Question: Can you provide the account number mentioned in the document?
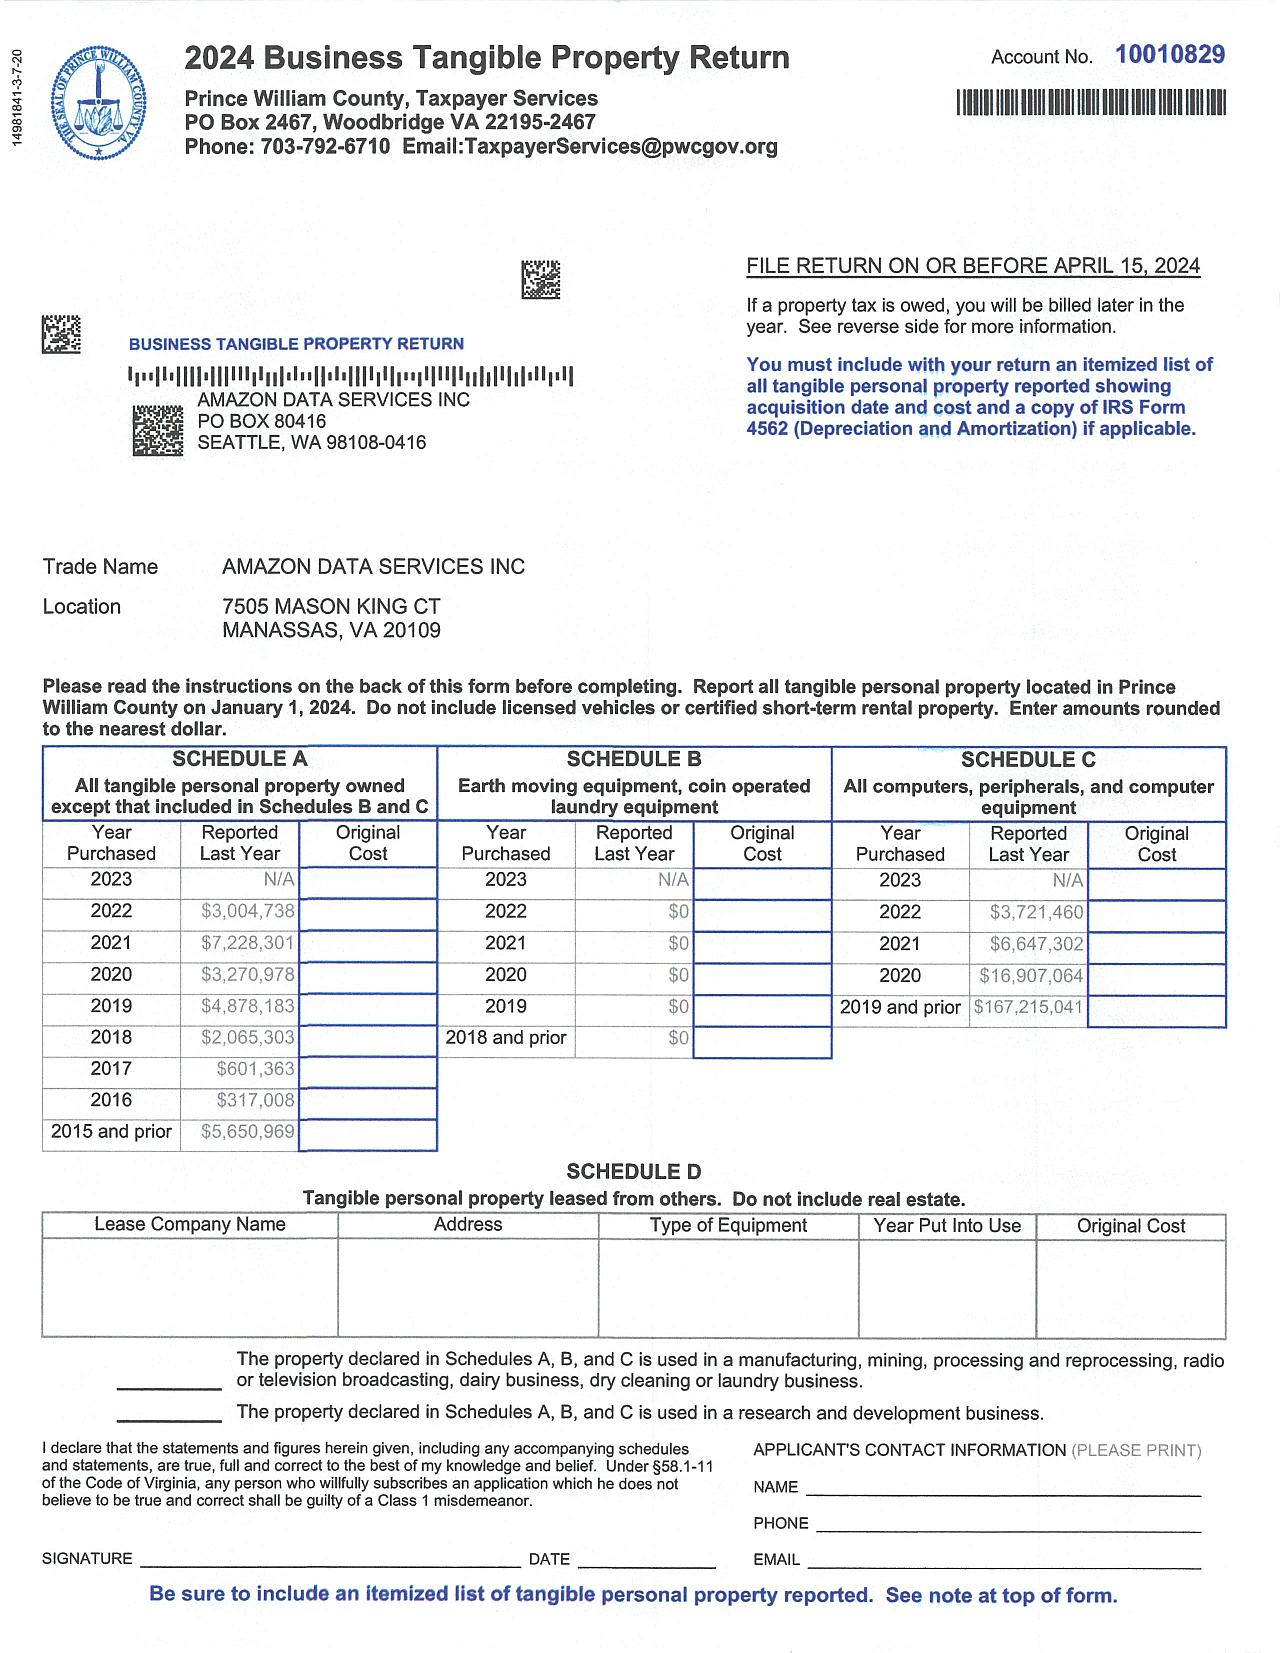
Answer: "100108229"